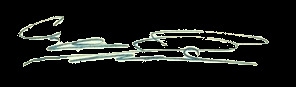
Signature of: abdul rahman arif